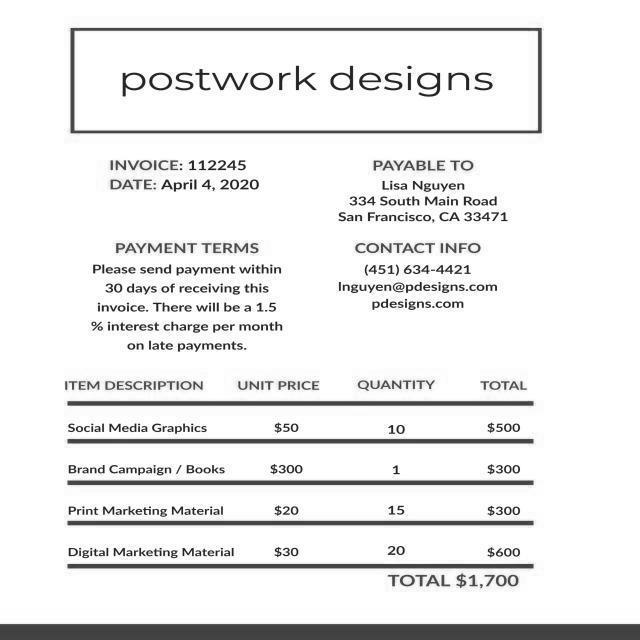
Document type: Invoice